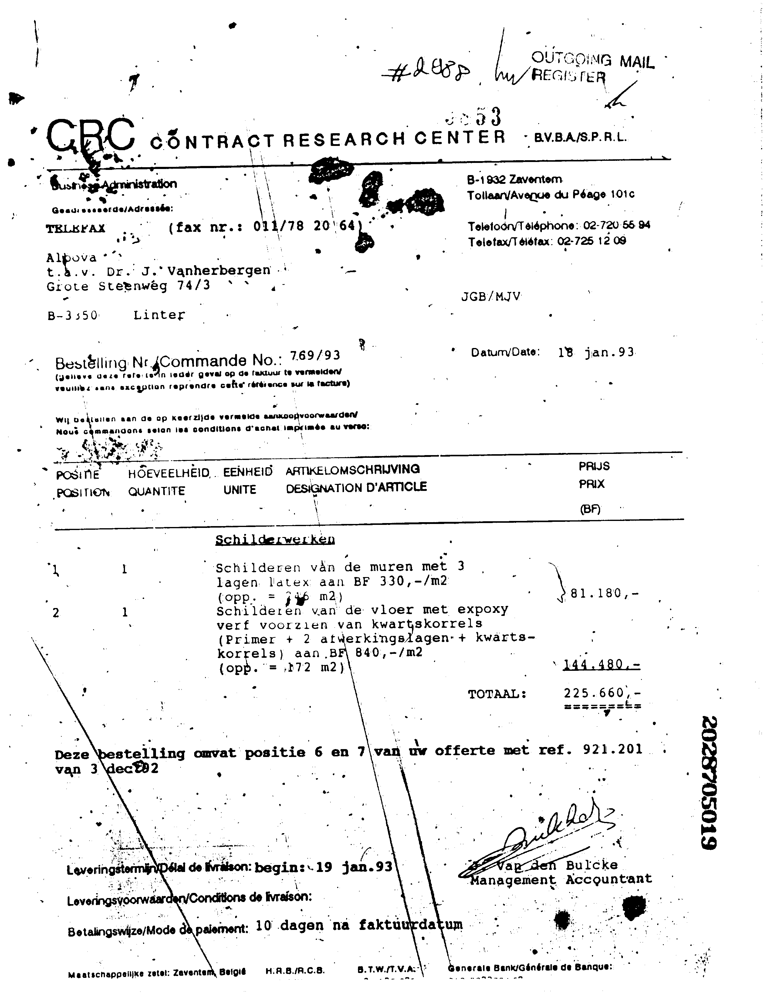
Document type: Invoice